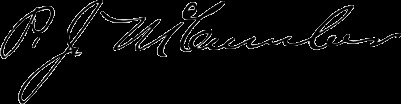
Signature of: porter j mccumber